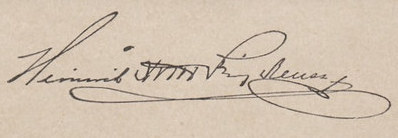
Signature of: heinrich xviii prinz reuss zu köstritz